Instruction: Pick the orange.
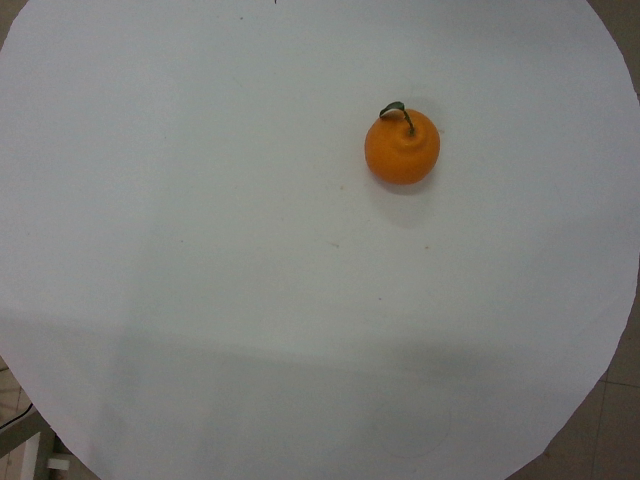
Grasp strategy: vertical